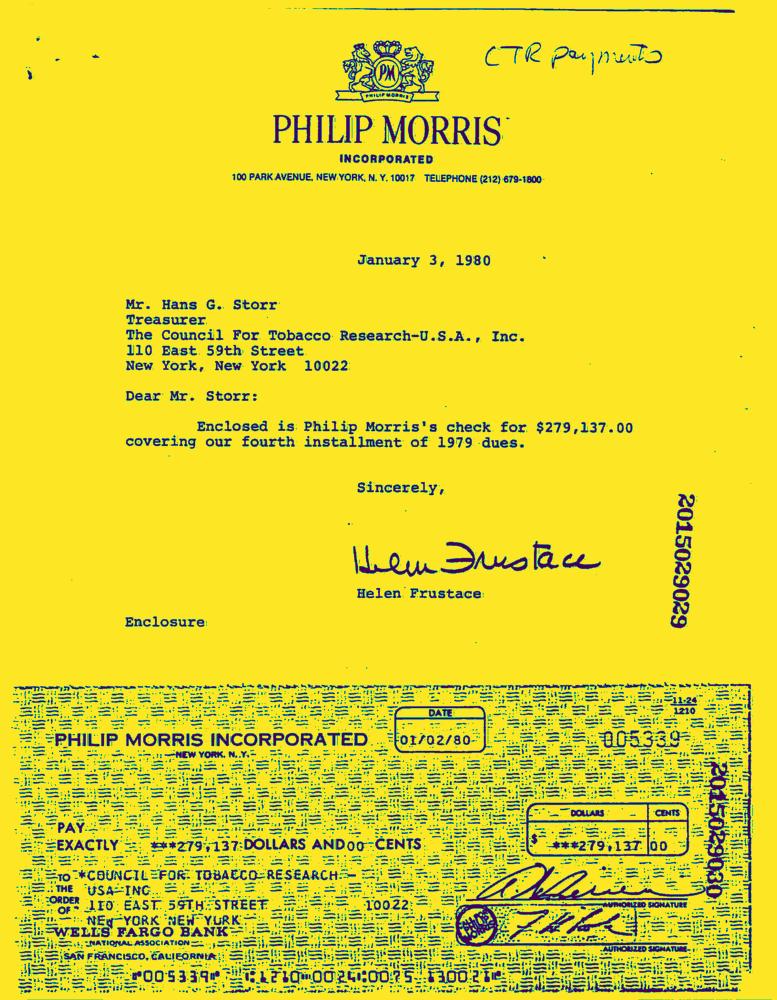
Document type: Invoice-Doc